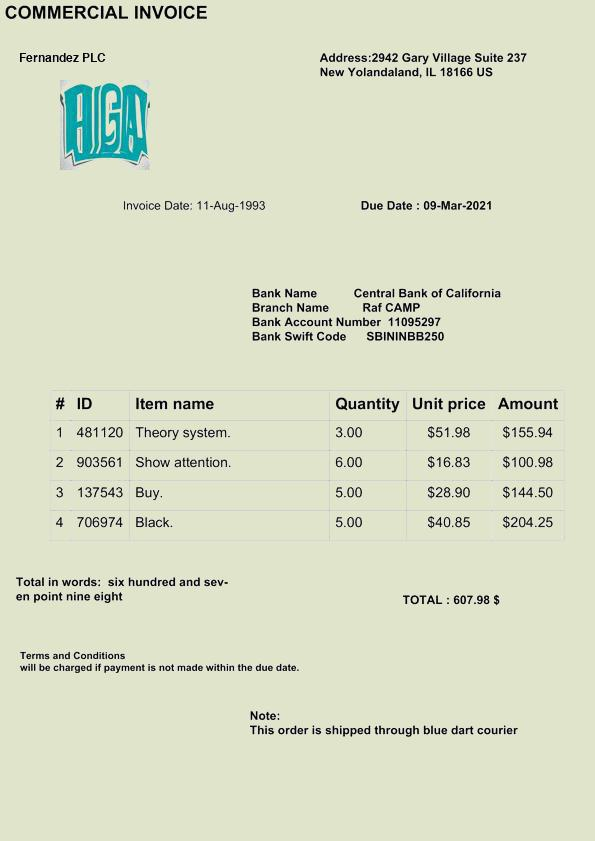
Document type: Invoice